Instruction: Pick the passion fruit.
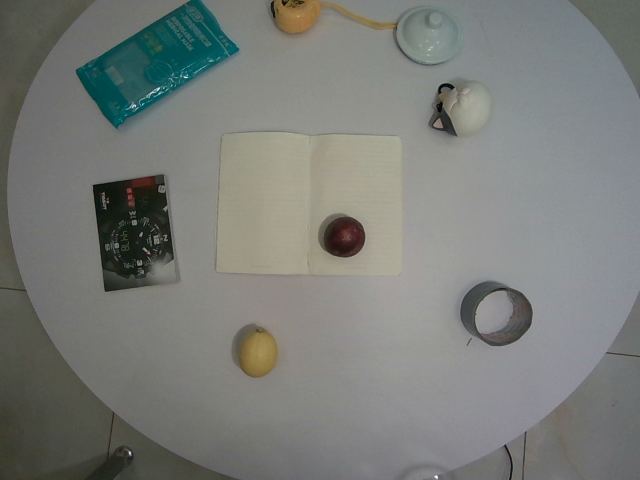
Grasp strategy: vertical